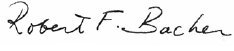
Signature of: robert bacher